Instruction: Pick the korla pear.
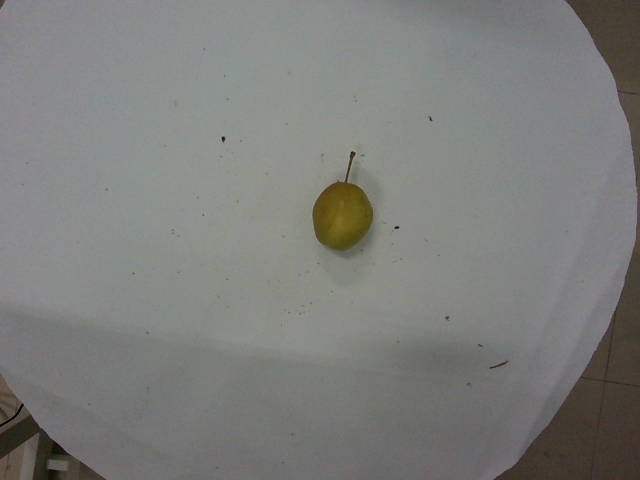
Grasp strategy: vertical